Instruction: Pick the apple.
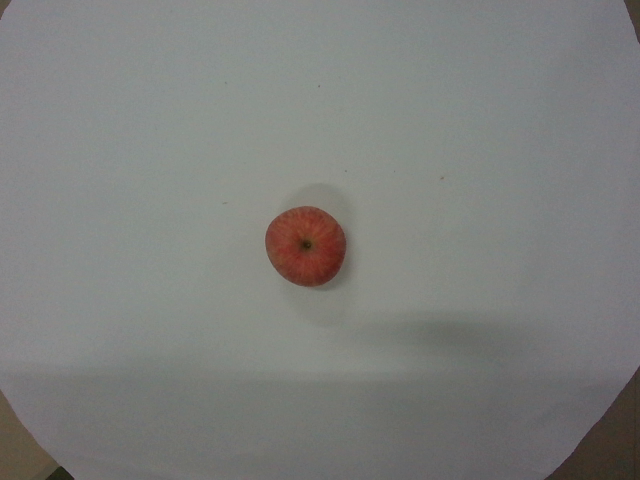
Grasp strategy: vertical